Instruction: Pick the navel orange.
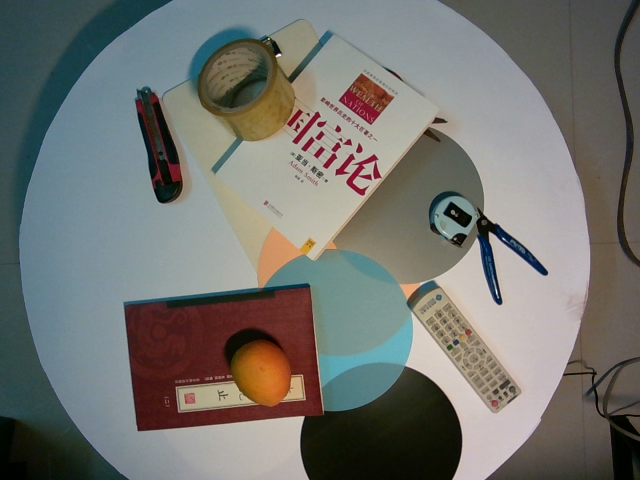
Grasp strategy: vertical